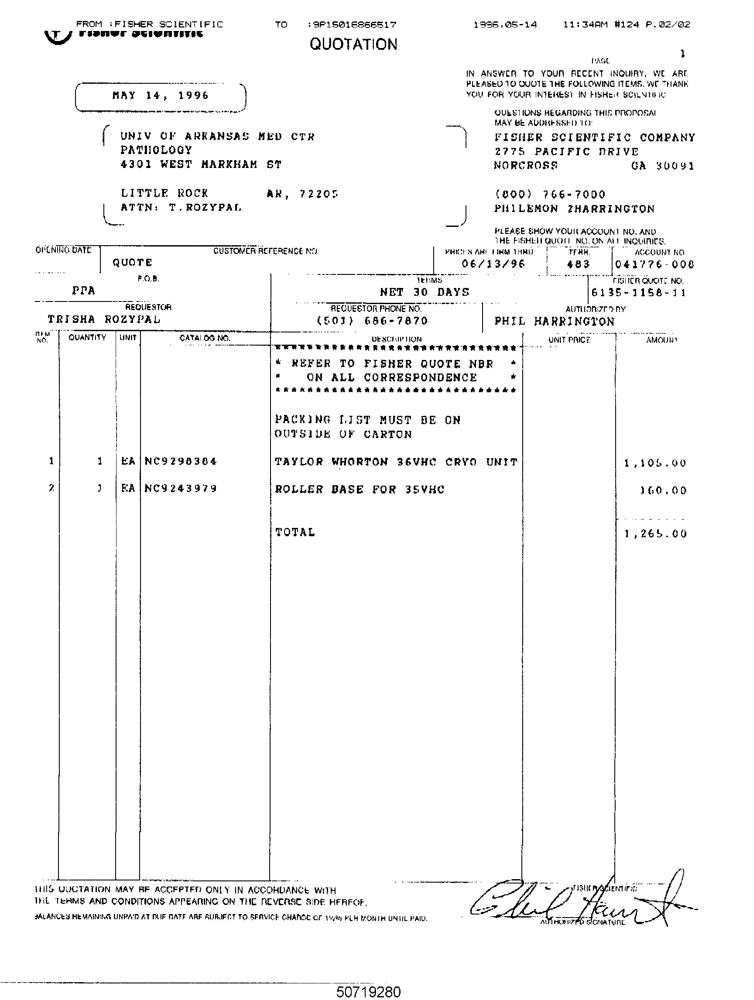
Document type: Invoice